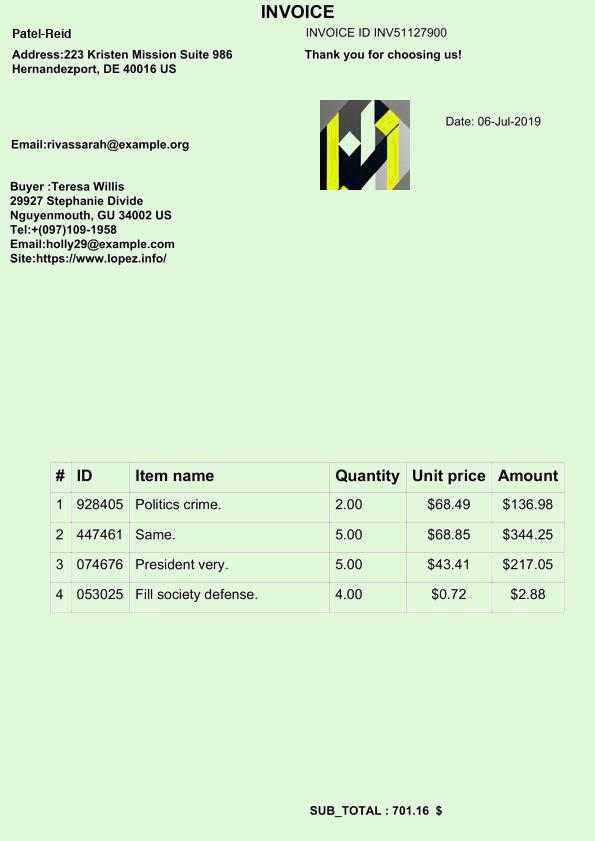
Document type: Invoice